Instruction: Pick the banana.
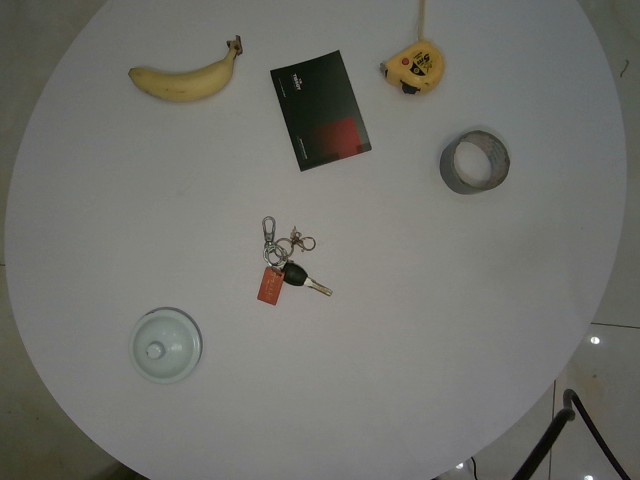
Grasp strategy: vertical